Question: What was observed in the imaging?
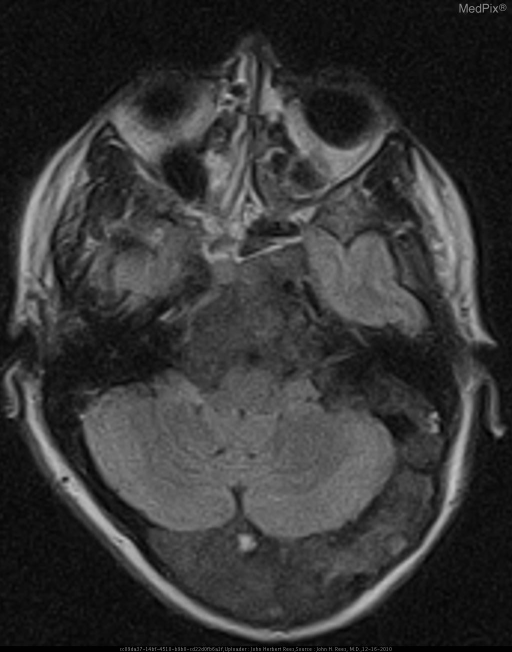
Answer: The imaging shows •  Dramatic widening of the occipital bone diploic space and abnormal signal
•  Expansion of the clivus and abnormal signal
•  Thickening of the left petrous bone and abnormal signal
•  Maxillary, Ethmoid, and Sphenoid sinus mucoperiosteal thickening There is widening of the diploic space of the occipital bone and a portion of the left petrous bone, with slightly heterogeneous material of non-specific signal intensity.  The clivus is also expanded by similar material..